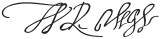
Signature of: walter raleigh